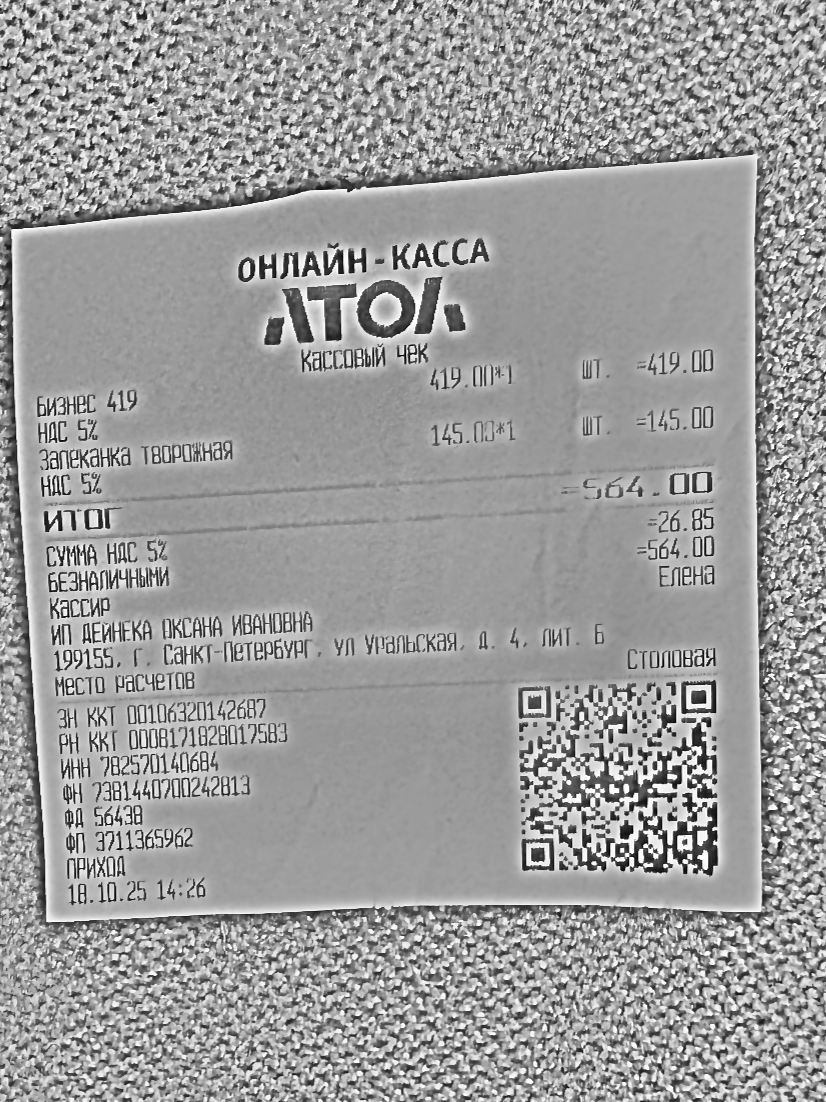
Продавец: ИП ДЕЙНЕКА ОКСАНА ИВАНОВНА
ИНН: 782570140664
Дата: 18.10.25 14:26
Товары: Бизнес 419; Запеканка творожная
Количество: 1; 1
Цена: 419.00; 145.00
Сумма: 419.00; 145.00
Итого: 564.00